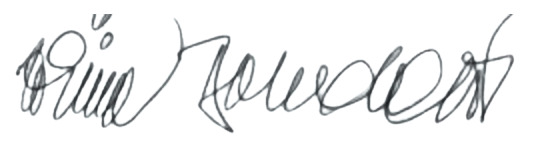
Signature of: jiřina bohdalová